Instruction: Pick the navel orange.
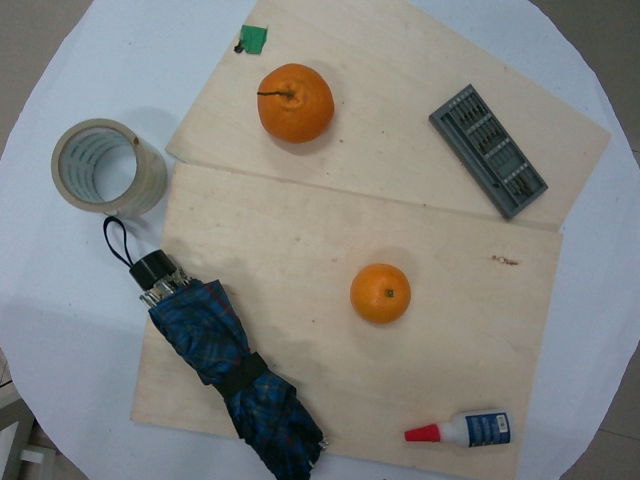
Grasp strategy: vertical